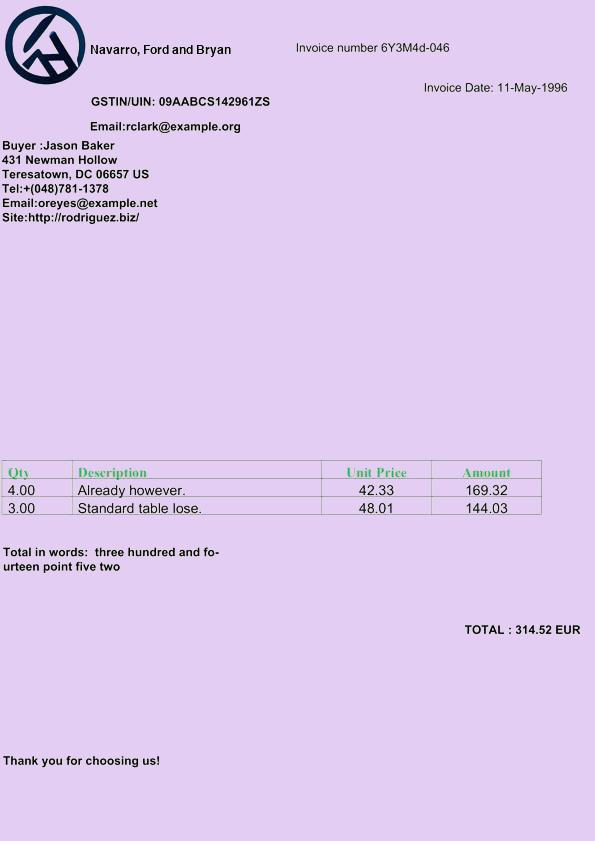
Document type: Invoice